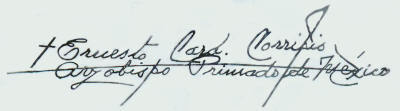
Signature of: ernesto corripio y ahumada